Question: What is the suspected problem?
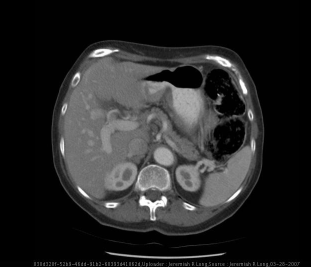
Answer: The findings suggest Frontal and lateral chest radiographs demonstrate no acute cardiopulmonary disease (clear lungs) as well as senescent change within the aorta and spine.  Additionally a soft tissue density mass is present within the middle mediastinum with an internal air fluid level behind the heart disrupting the azygoesophageal edge.

Axial CT images with oral and intravenous contrast material demonstrate a sliding hiatal hernia with the gastroesophageal junction and a portion of the proximal stomach superior to the diaphragm.  An MPR obliqued image further demonstrates this superior migration of the gastroesophageal junction into the thorax.. Axial CT images with oral and intravenous contrast material demonstrate a sliding hiatal hernia with the gastroesophageal junction and a portion of the proximal stomach superior to the diaphragm.  An MPR obliqued image further demonstrates this superior migration of the gastroesophageal junction into the thorax.. The patient might have a history of 74 year old female with dyspnea on exertion..